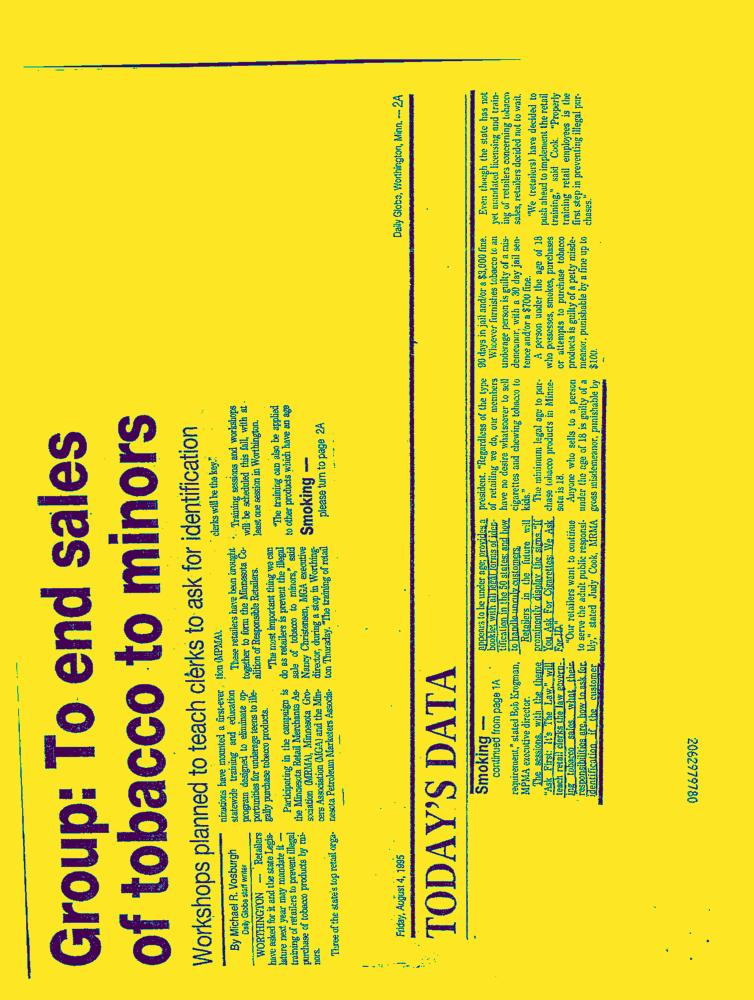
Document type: News-Article